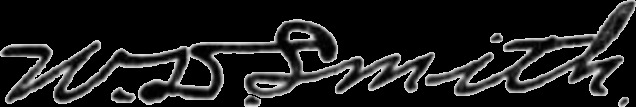
Signature of: walter smith